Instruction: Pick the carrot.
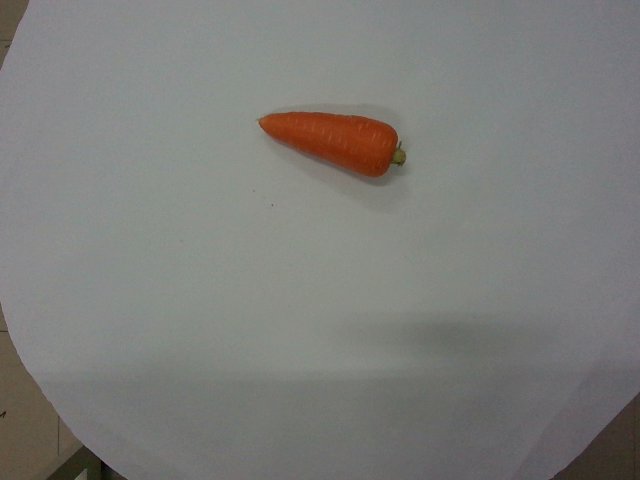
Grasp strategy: vertical